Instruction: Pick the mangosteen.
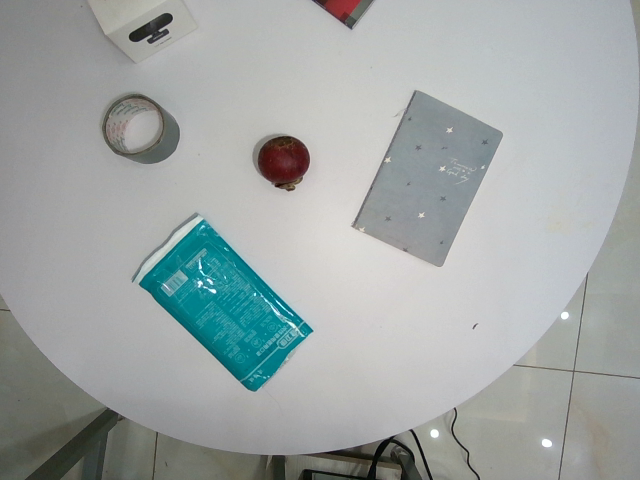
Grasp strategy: vertical